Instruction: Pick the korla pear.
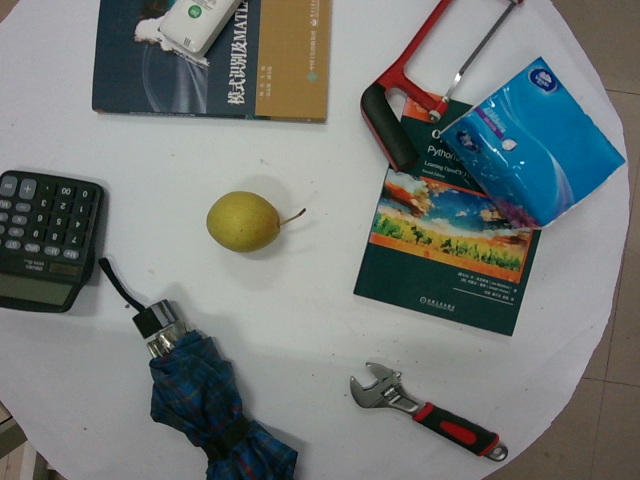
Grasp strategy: vertical